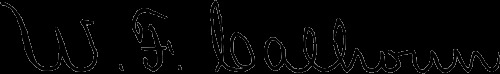
Signature of: william f calhoun